Question: In what way does the history help explain the case?
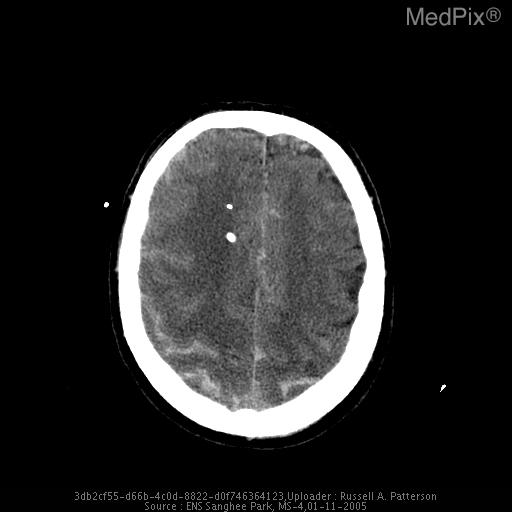
Answer: The patient's history of 64 y.o. male medivac’ed.  Per daughter, pt had a hx of sudden severe HA one month ago.  Seven days ago, pt had LOC.  Ventricular catheter on right frontal placed at outside hospital. is key in understanding the case.